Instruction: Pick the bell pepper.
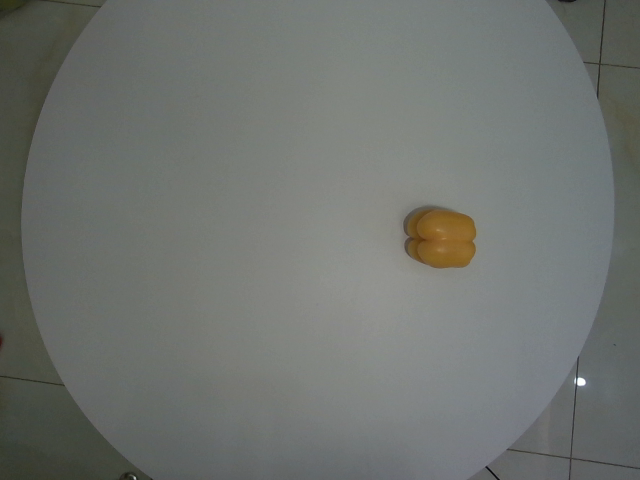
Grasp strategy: vertical